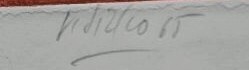
Signature of: václav sivko